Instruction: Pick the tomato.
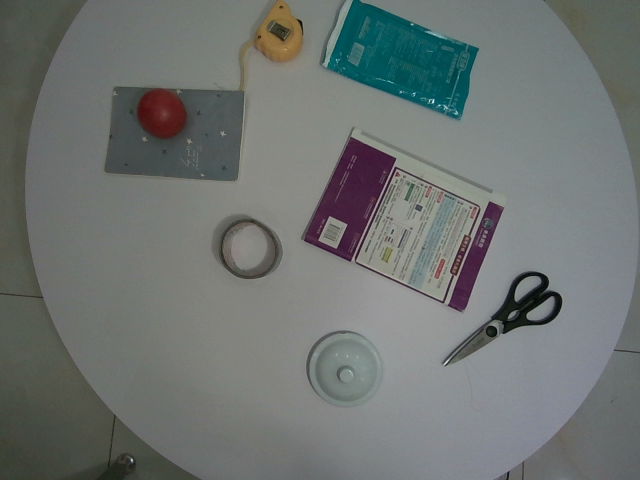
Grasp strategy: vertical